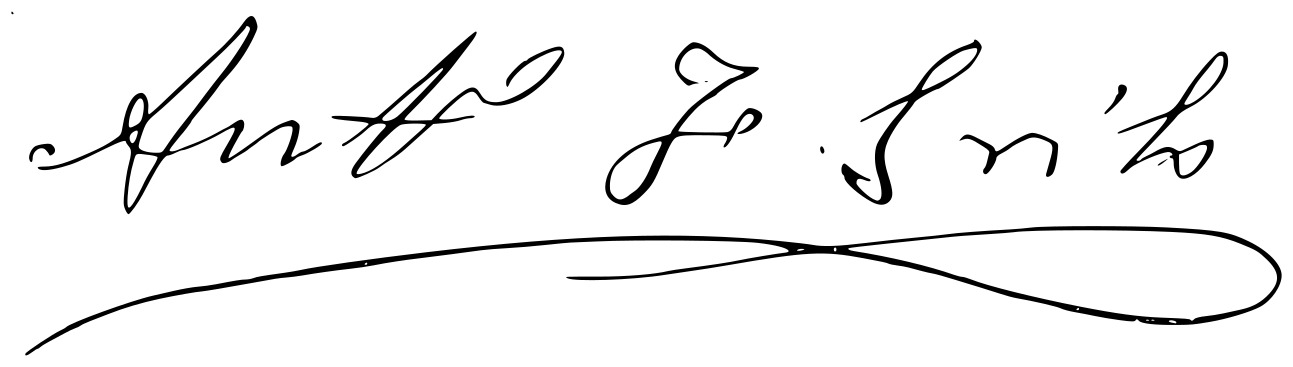
Signature of: antonio fernández grilo